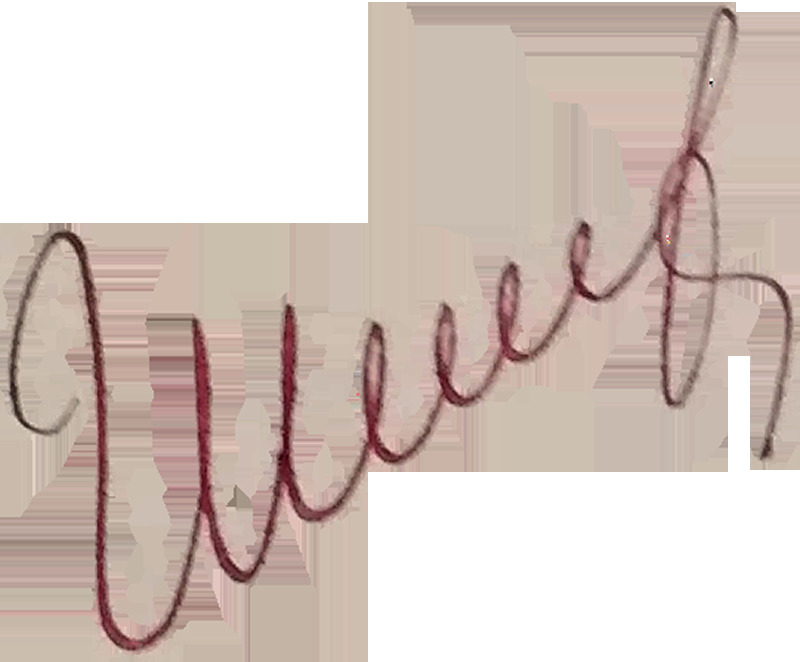
Signature of: ilya shelekhes